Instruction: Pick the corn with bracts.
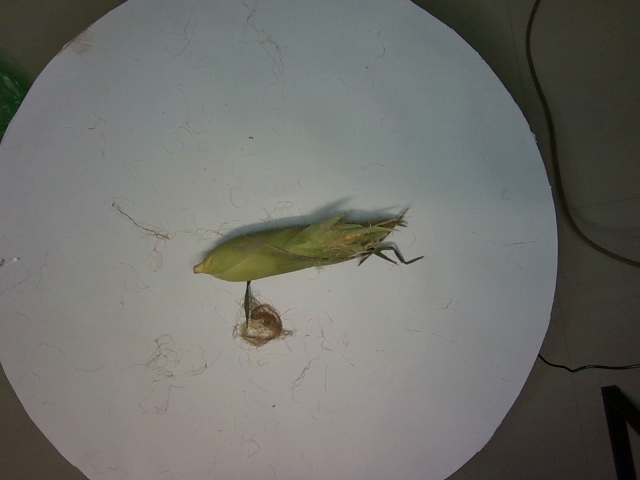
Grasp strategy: vertical